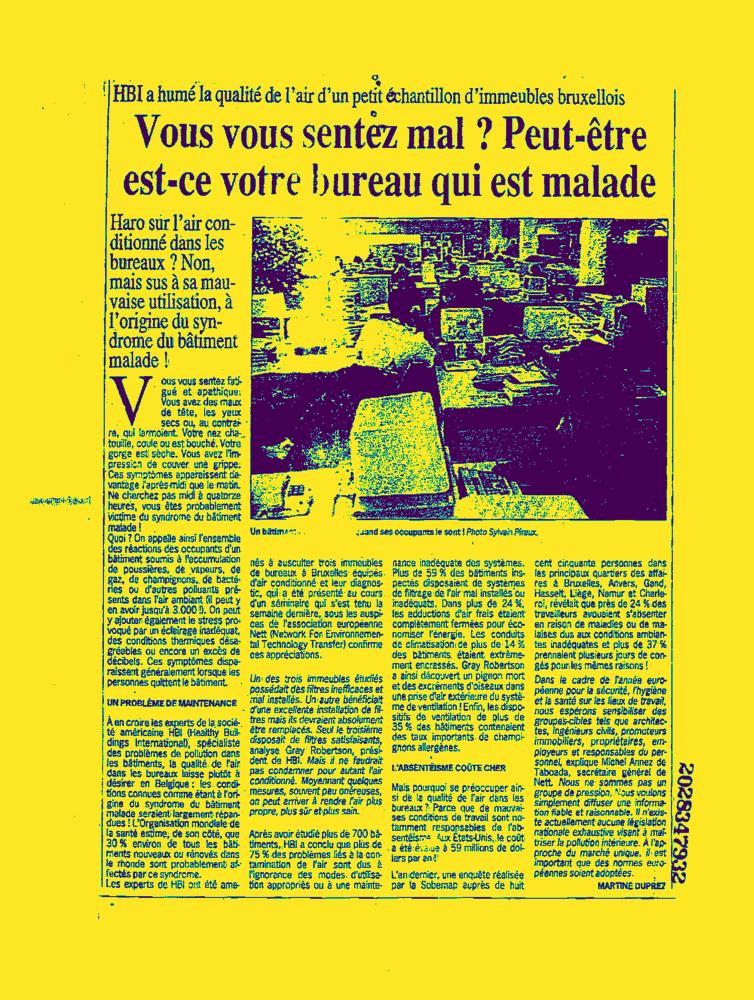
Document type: News-Article